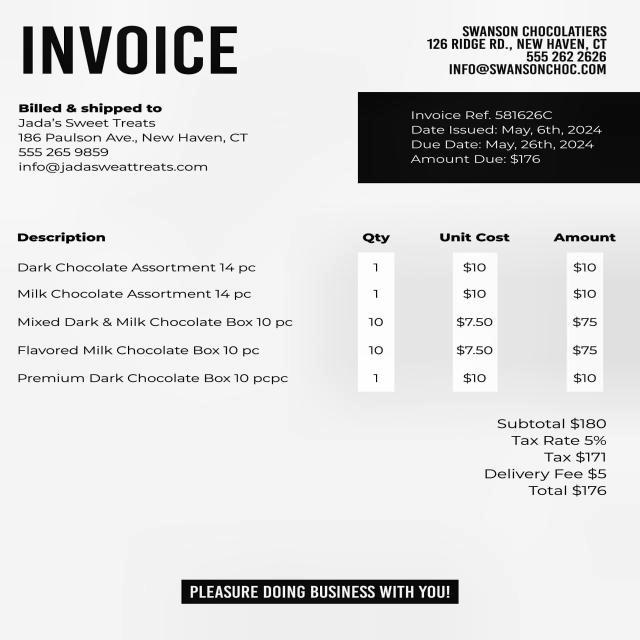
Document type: Invoice